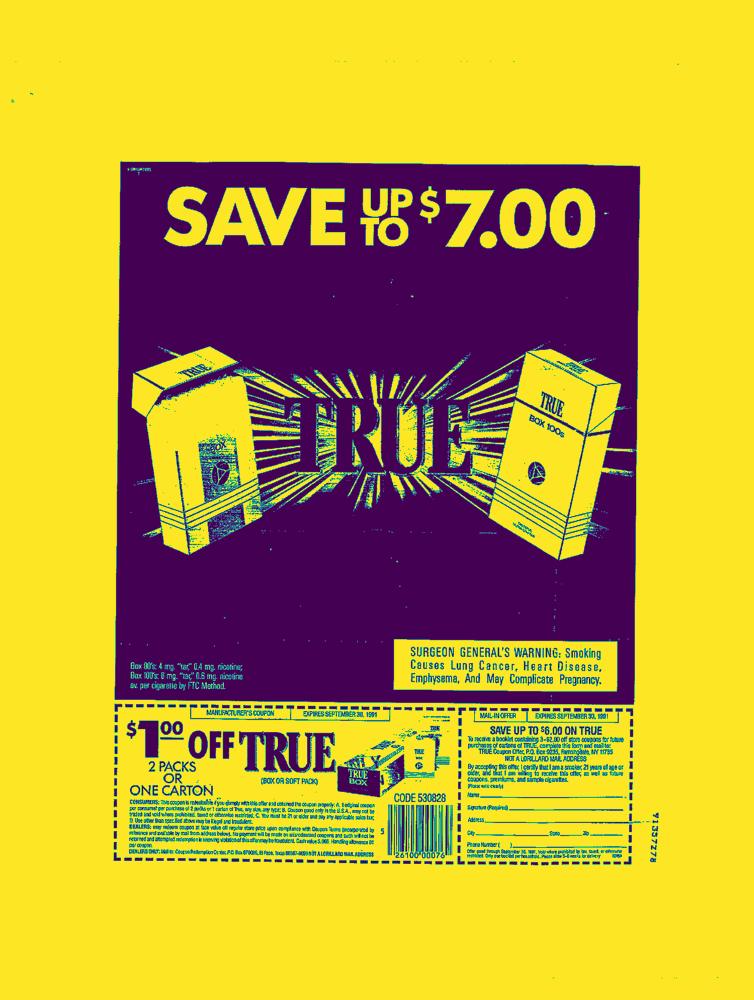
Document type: AD